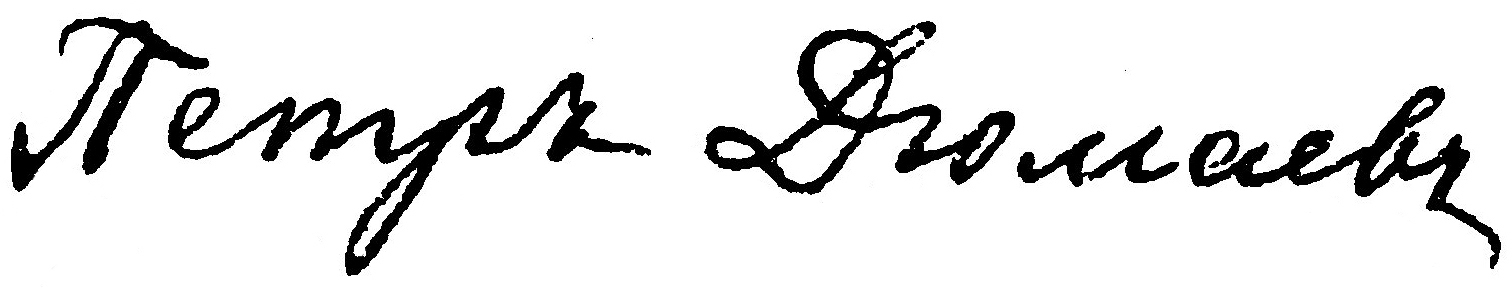
Signature of: petr dyumaev